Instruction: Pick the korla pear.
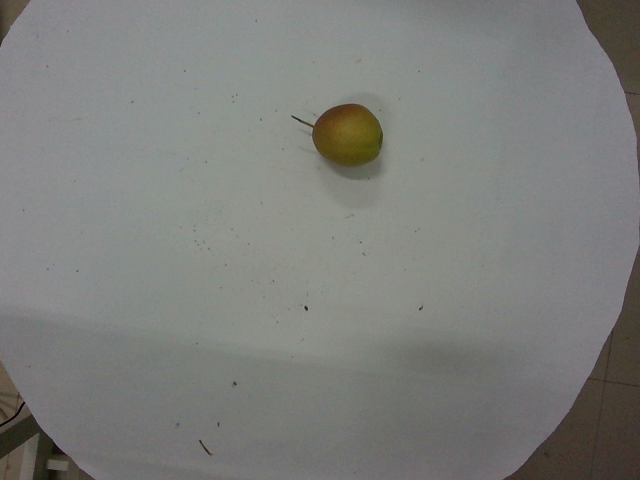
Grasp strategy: vertical